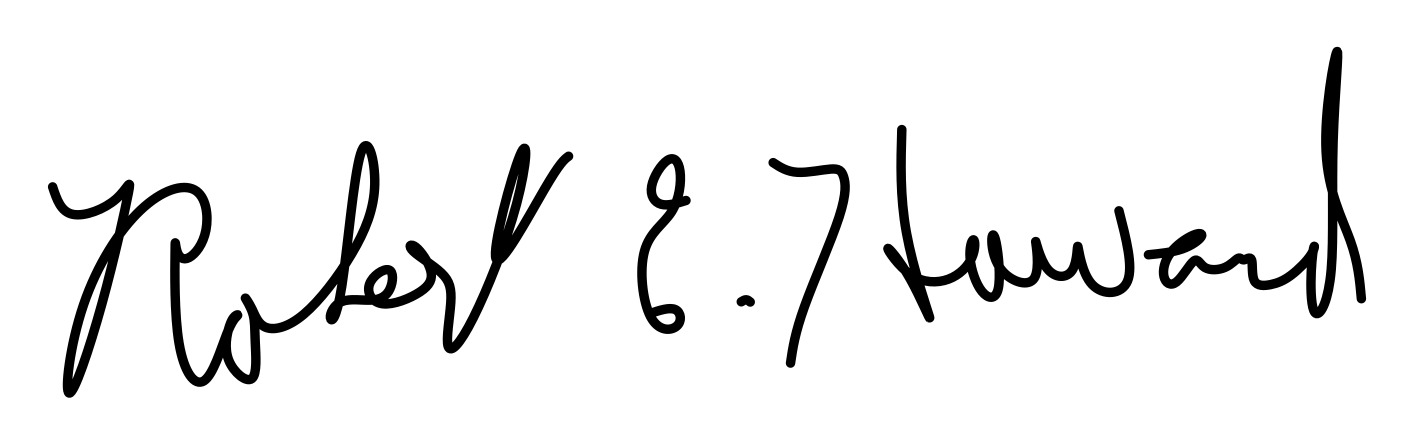
Signature of: robert e howard